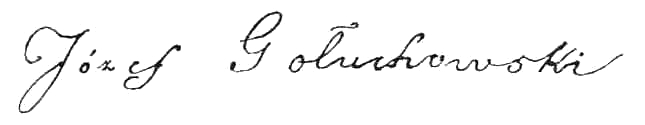
Signature of: józef gołuchowski